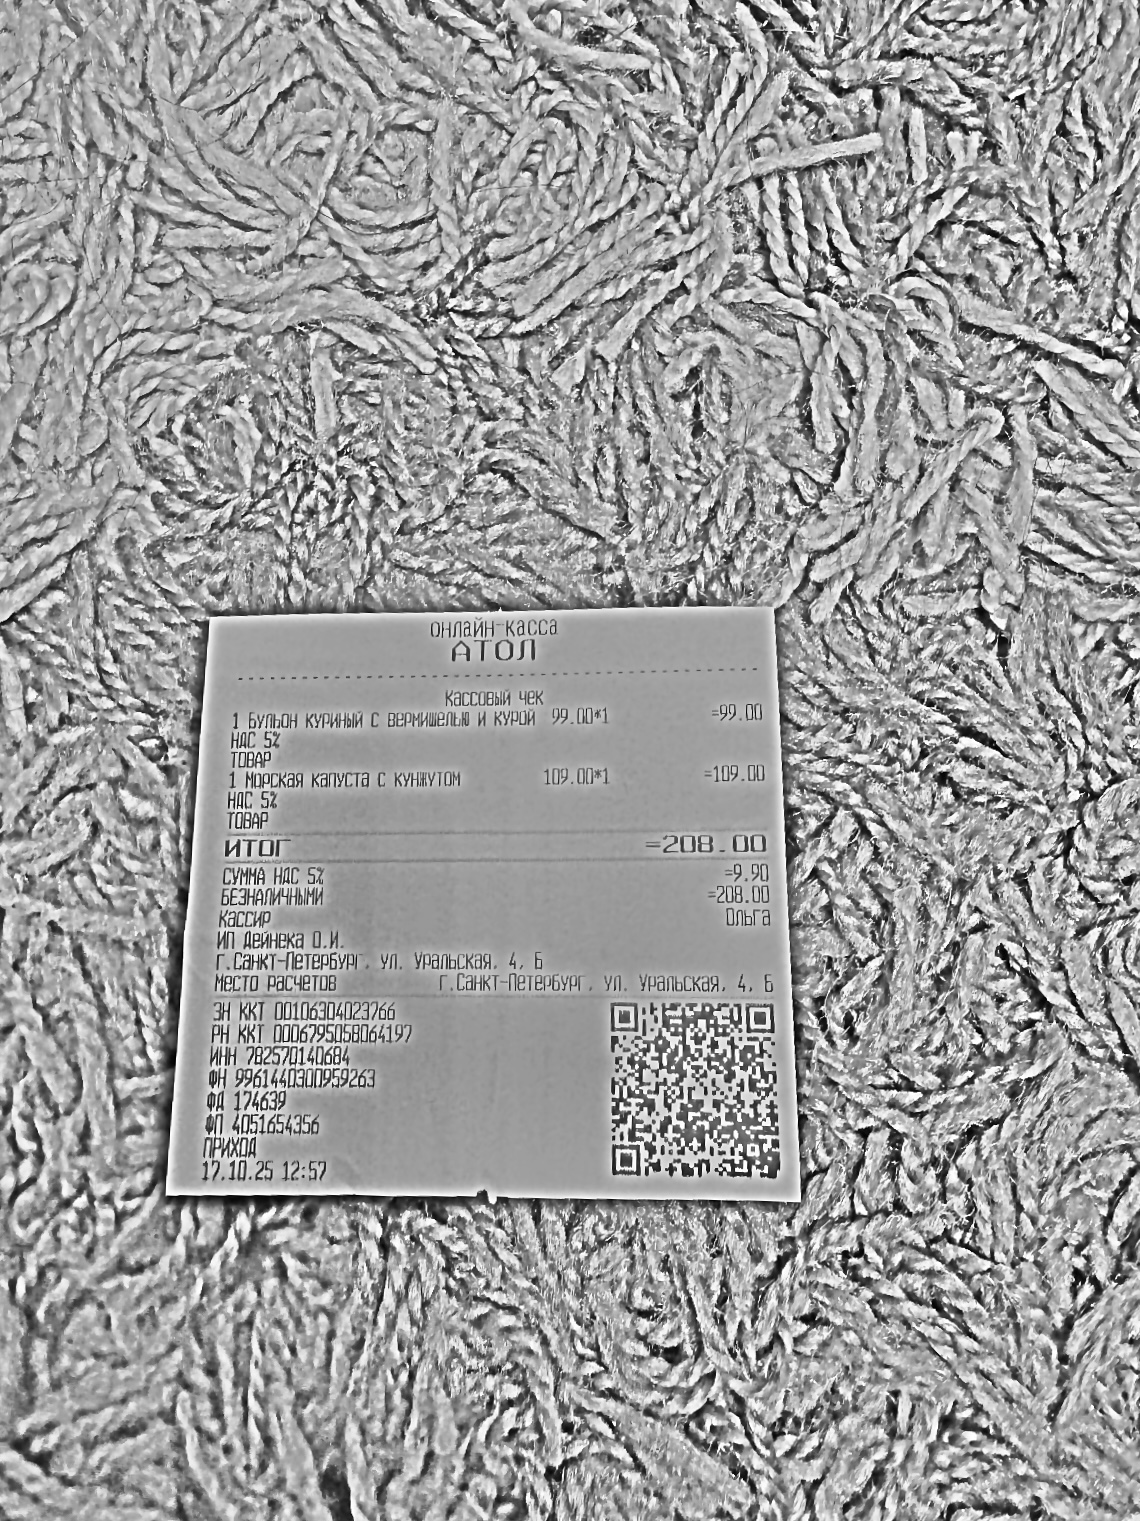
Продавец: ИП Дейнека О.И.
ИНН: 782570140684
Дата: 17.10.25
Товары: 1 Бульон куриный с вермишелью и курой; 1 Морская капуста с кунжутом
Количество: 1; 1
Цена: 99.00; 109.00
Сумма: 99.00; 109.00
Итого: 208.00